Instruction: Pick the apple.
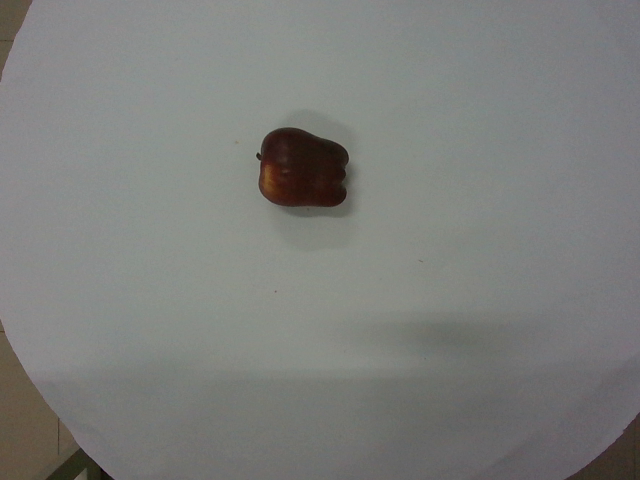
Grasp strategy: vertical